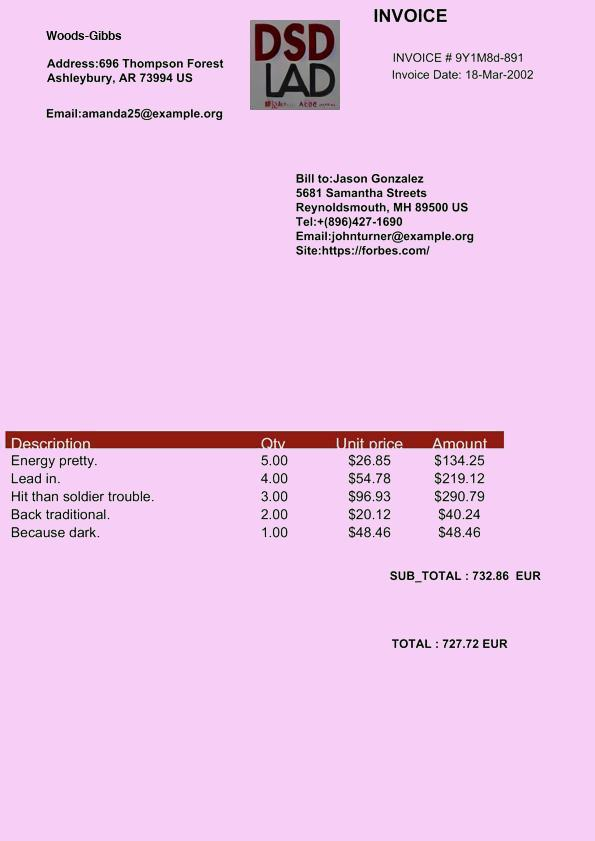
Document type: Invoice